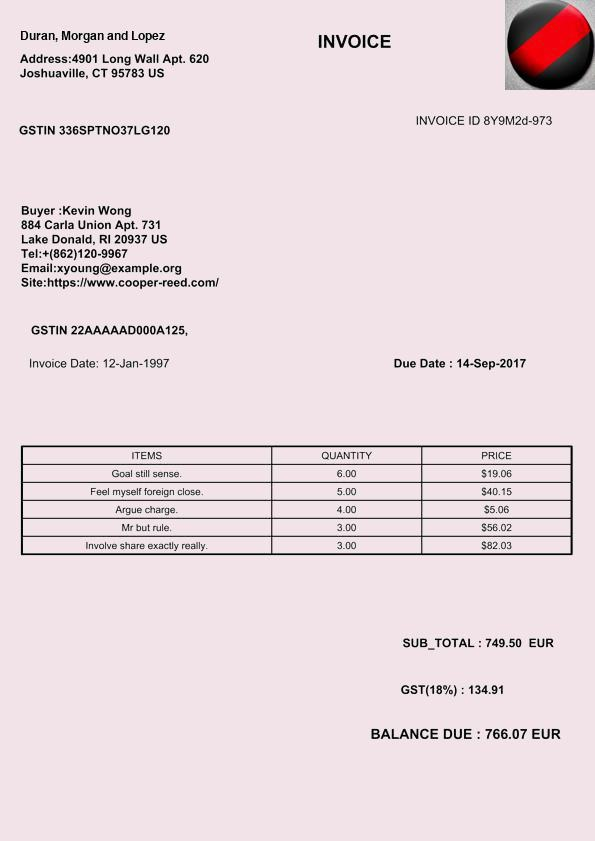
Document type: Invoice